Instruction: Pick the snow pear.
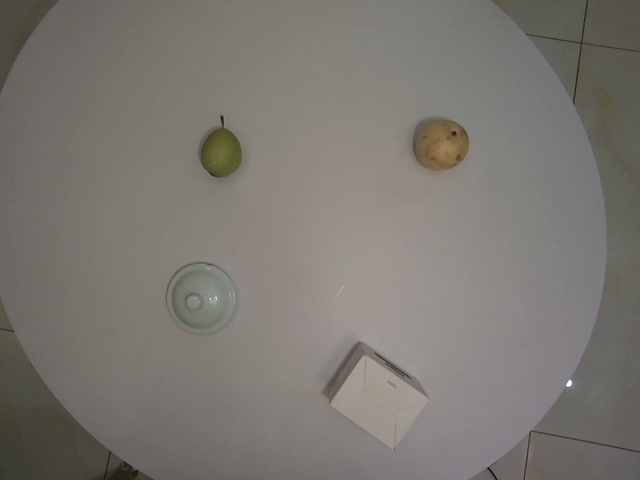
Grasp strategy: vertical